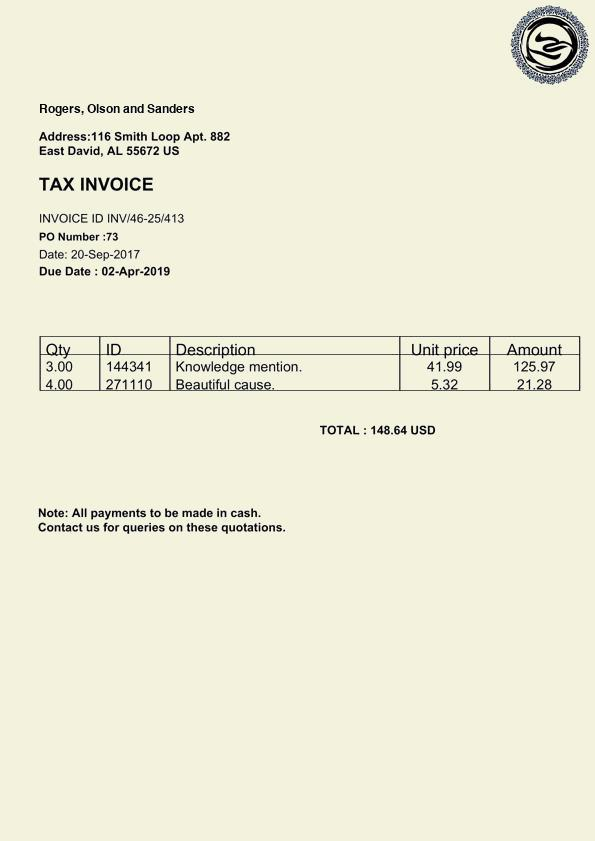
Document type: Invoice